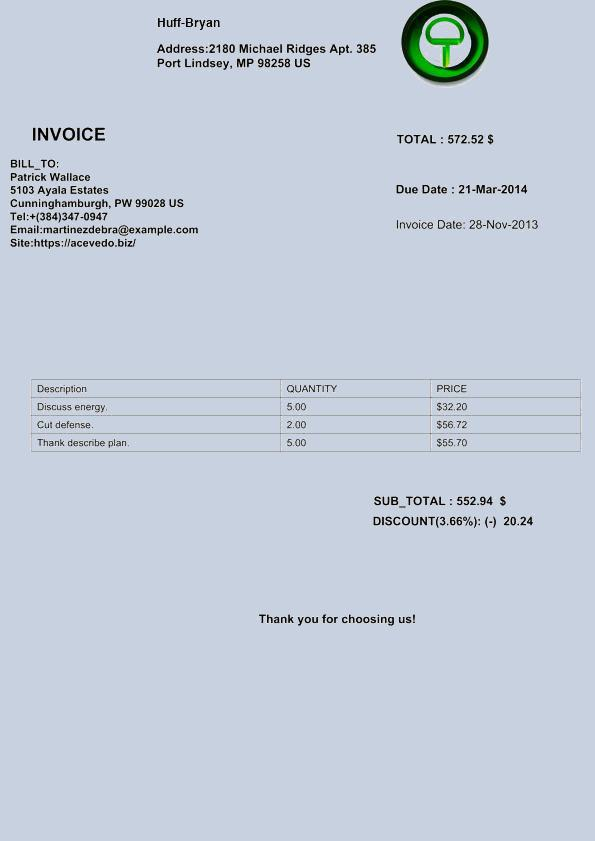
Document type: Invoice